Question: What appears to be the issue?
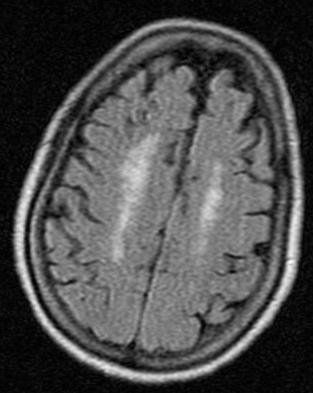
Answer: The findings suggest •  MRI Brain:
"There is mild, age-appropriate volume loss. There is periventricular and deep white matter symmetric signal abnormality. There is no intracranial hemorrhage, mass, or mass effect. The brain parenchyma, CSF-containing spaces, posterior fossa, limited views of the internal auditory canals and orbits, overlying skull, and soft tissues are unremarkable."

•  MRA Head w/o contrast:
"The circle of Willis is intact. There is no evidence of aneurysm. There is no evidence of vessel occlusion.". There is a symmetrical abnormal hyperintensity in the deep white matter around both lateral ventricles.  This is consistent with Leukoaraiosis.. The patient might have a history of 69 y/o woman with hypertension presents to inpatient service with "left-sided weakness." Yesterday morning she noted that she began dragging her left side. A few hours later the weakness was more obvious and involved her left hand. She had a CT scan that was nonspecifically abnormal because of "cerebral atrophy", but no stroke was seen. She was admitted with a provisional diagnosis of stroke vs. transient ischemic attack.

Her right side was not involved. There was no visual loss. There was no facial weakness. She noted that left sided sensations were diminished as compared to the right. She denied a history of strokes.

Since that time, she has regained strength in her left leg, however today she noticed a slight slurring of her speech and was unable to lift her arm off the bed.

PMH:
1. Hypertension
2. Hyperlipidemia
3. Asthma, mild intermittent
4. Depression
5. Allergic Rhinitis
6. Arthritis

MEDS:
1. ASA 81 mg qd
2. Zoloft 100 mg qd
3. Zetia 10 mg qd
4. Zocor 40 mg qd
5. Hyzaar 100/25 mg qd
6. Claritin 10 mg qd
7. Albuterol MDI PRN

Social Hx: denies use of tobacco and alcohol
Family Hx: unknown.